Question: What jurisdiction, city, or county is the document associated with?
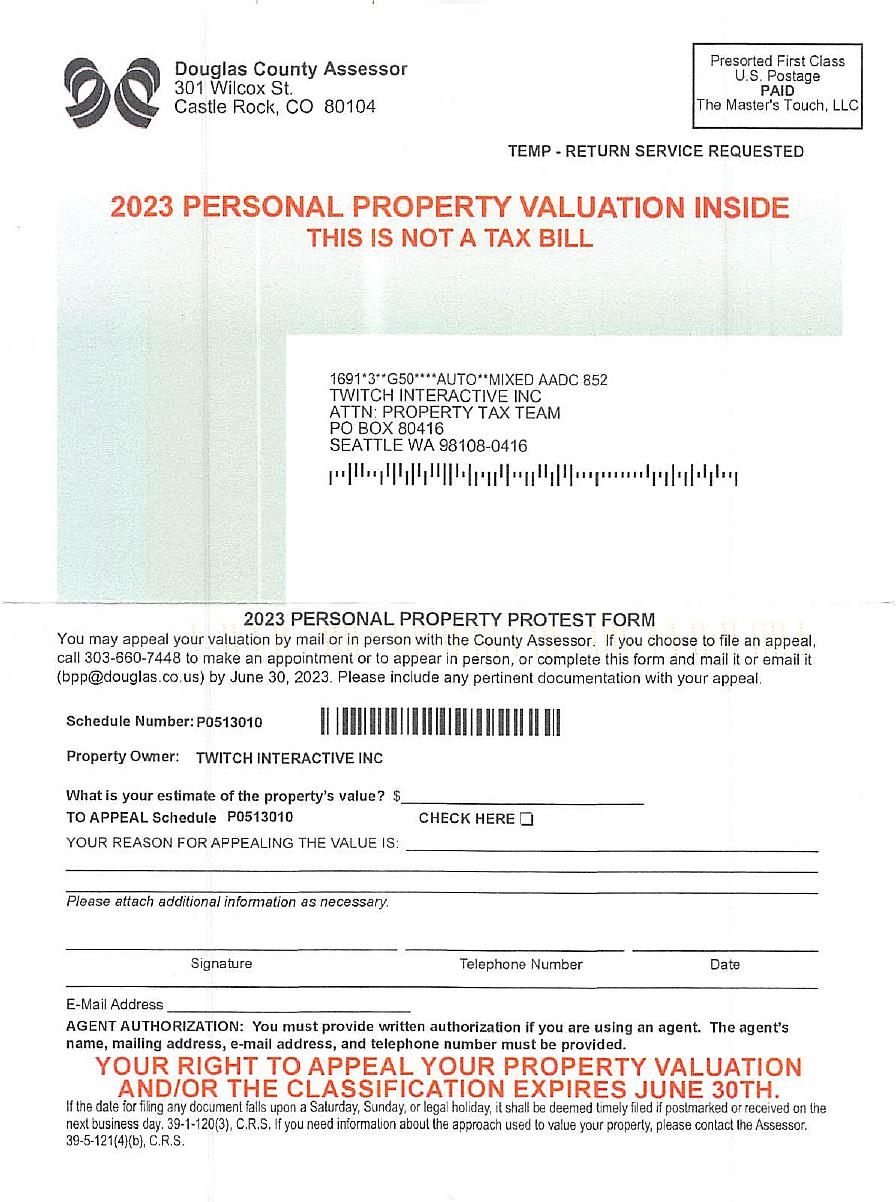
Answer: "Douglas County"